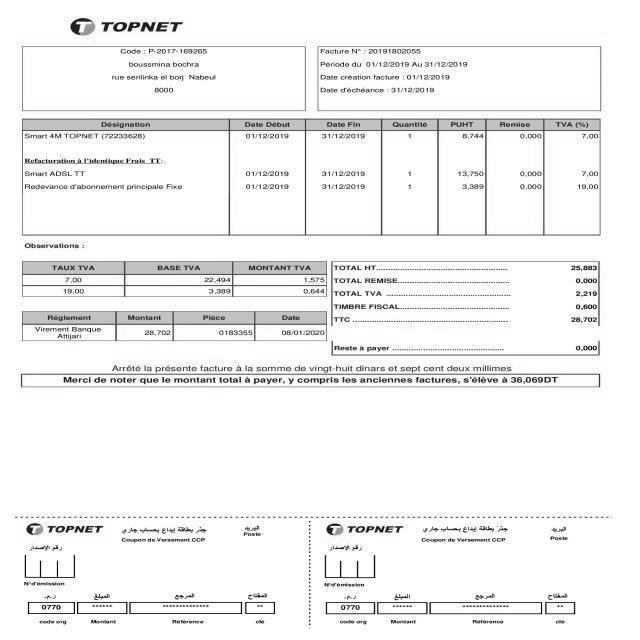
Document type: Invoice